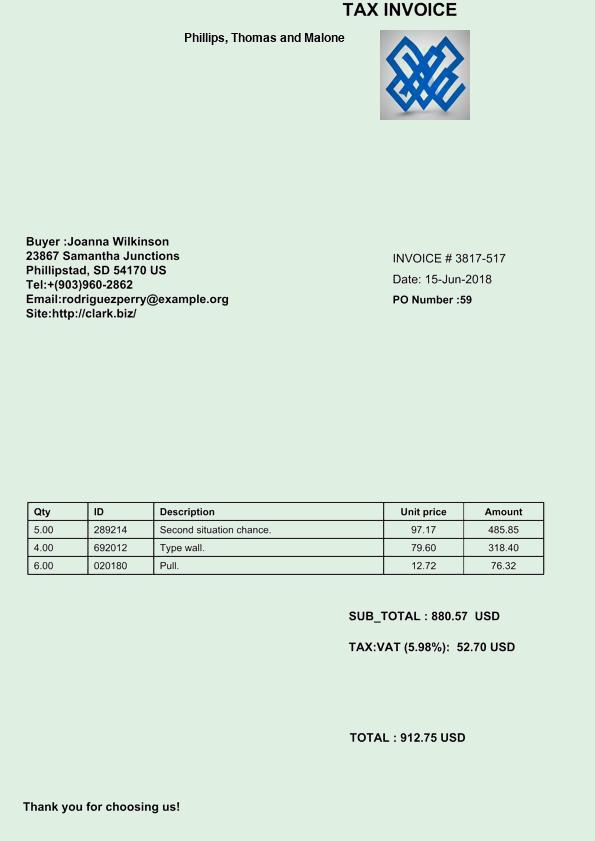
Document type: Invoice